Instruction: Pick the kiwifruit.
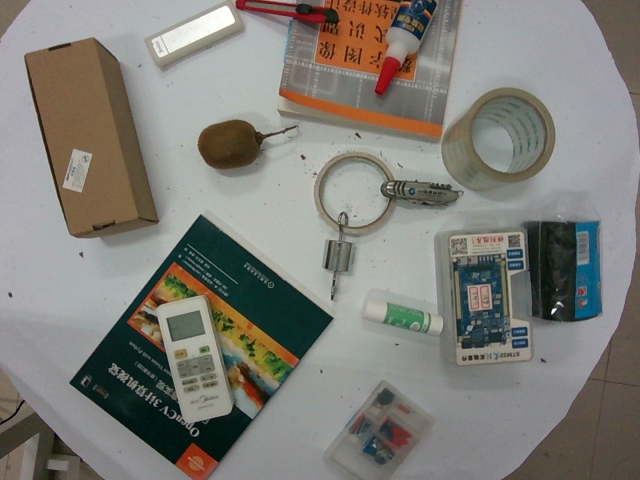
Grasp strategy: vertical